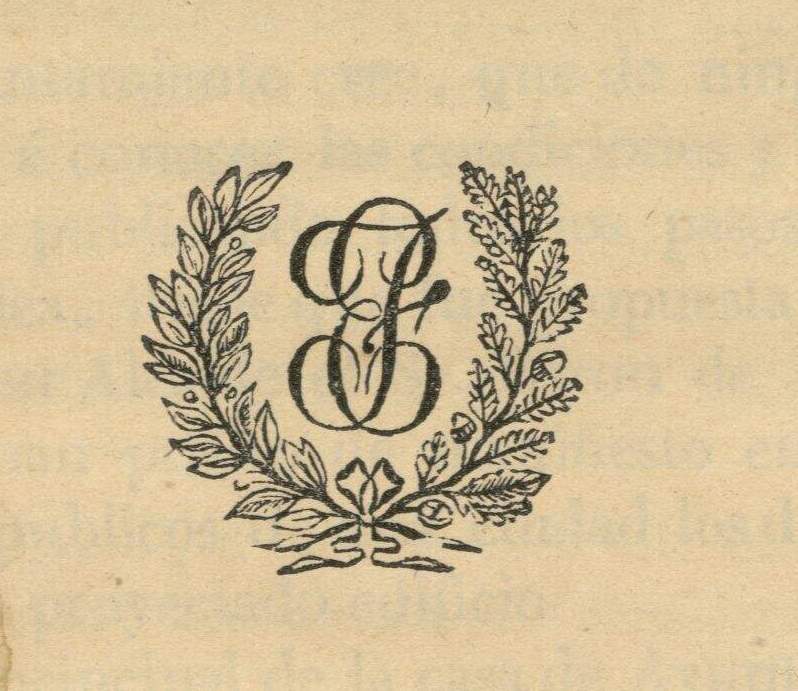
Signature of: francisco erasun y rada